Question: What is the total amount of taxes owed as per the document?
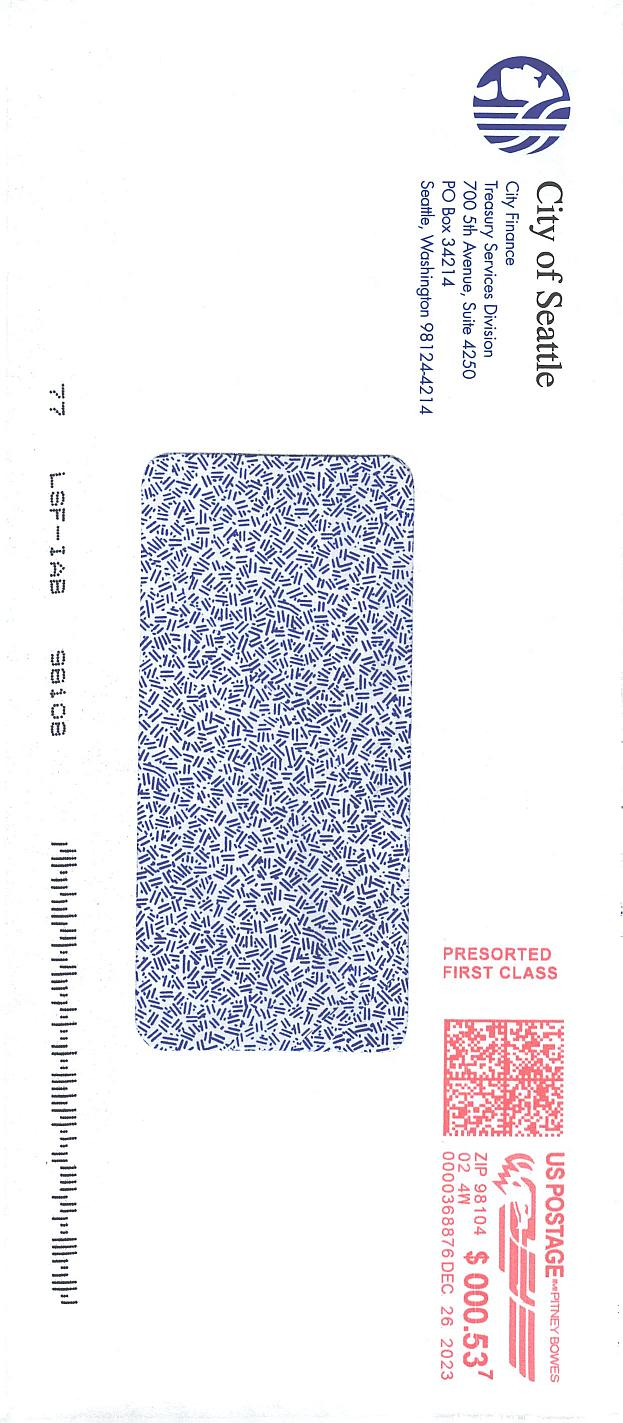
Answer: "$5.00 "